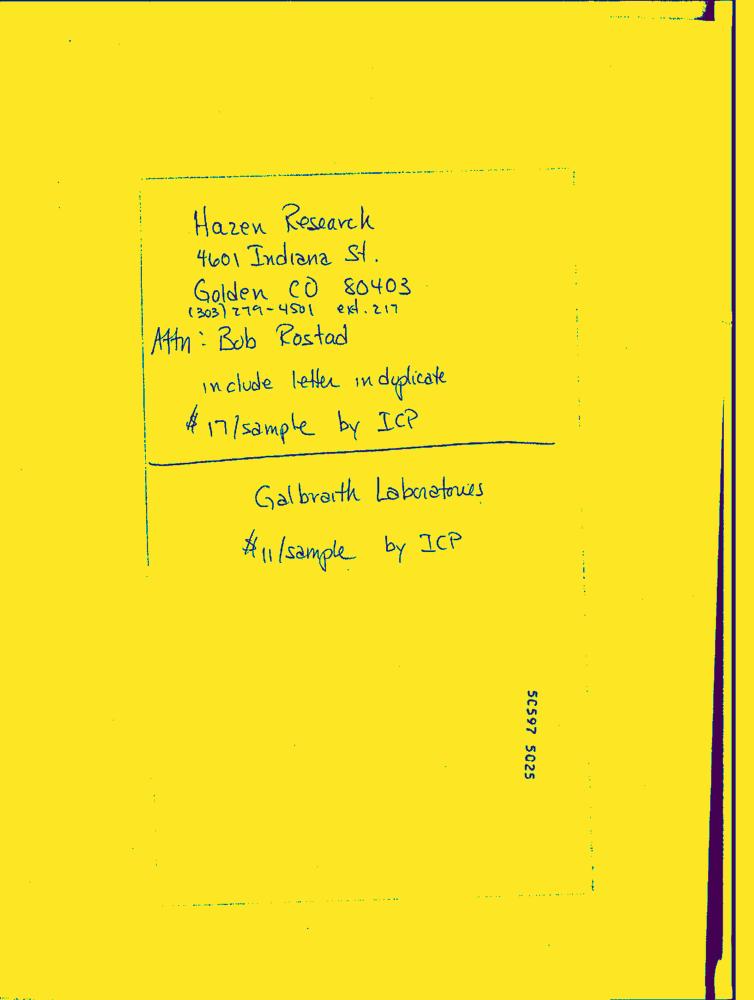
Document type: Hand-Written